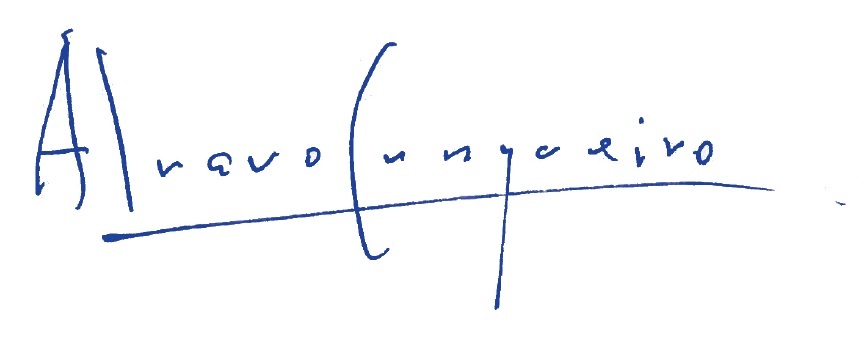
Signature of: álvaro cunqueiro